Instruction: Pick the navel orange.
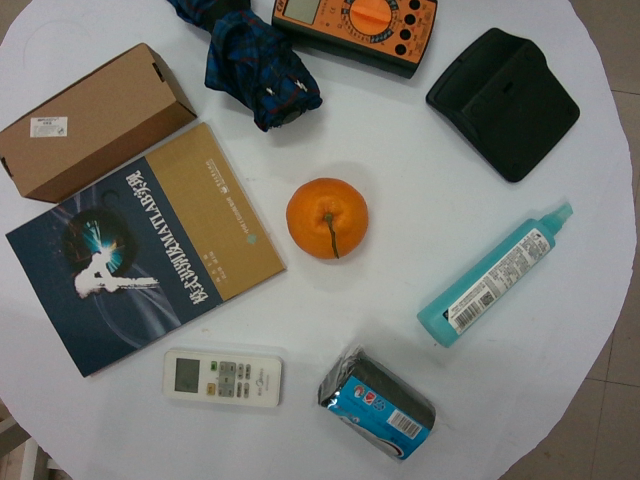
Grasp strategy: vertical